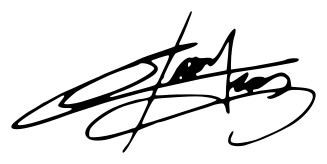
Signature of: clara serra sánchez